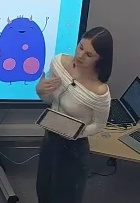
Категория: Педагогические действия
Подкатегория: Перенаправляет внимание класса
Описание действия: Учитель показывает на себя для наилучшего понимания контекста
Контекст и комментарии: Контекст ДО: ученики смотрят на доску и читают материал. Контекст ПОСЛЕ: ученики переводят внимание на преподавателя. Педагогический смысл: с помощью данного невербального действия ученики более вовлечены в объяснения преподавателя